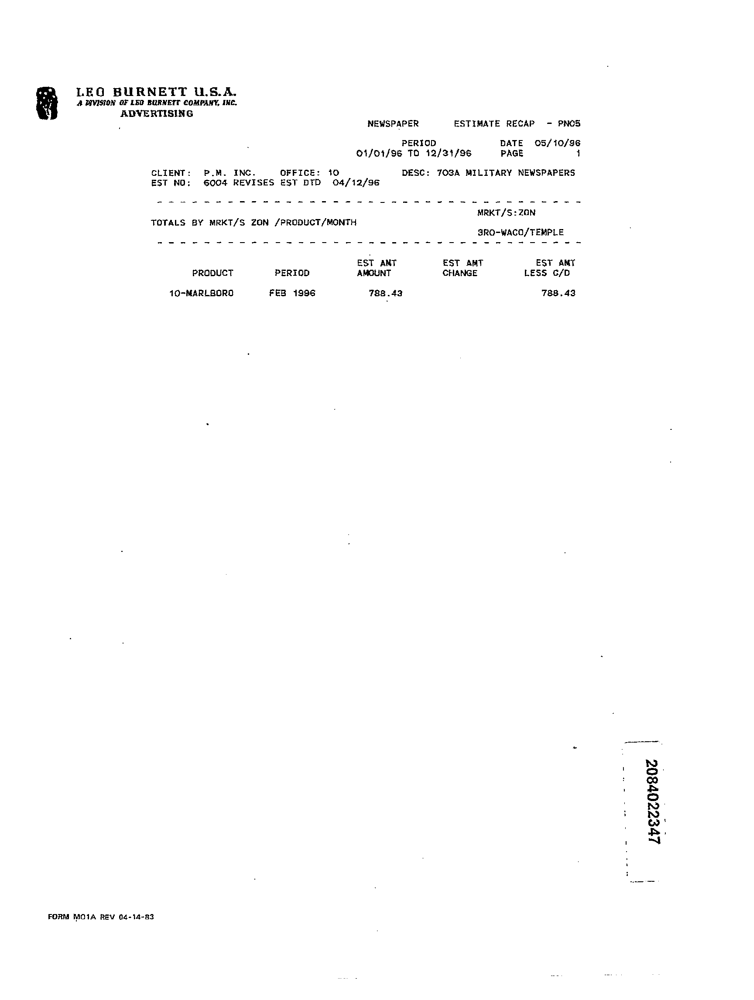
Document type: Invoice